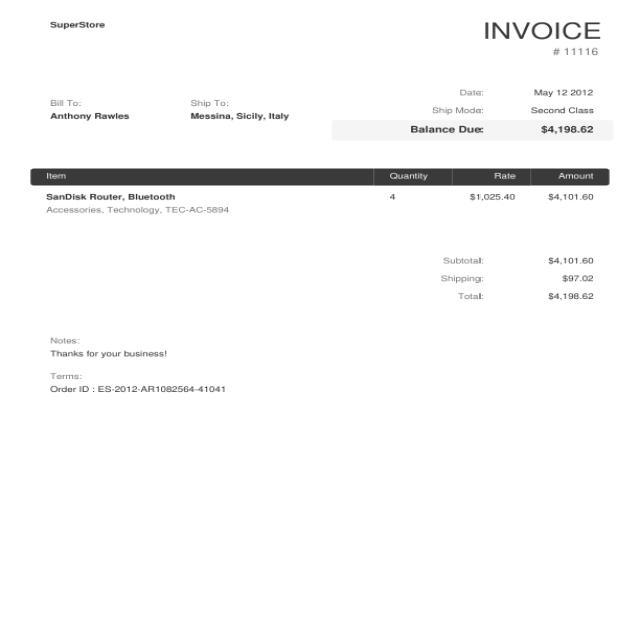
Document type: Invoice